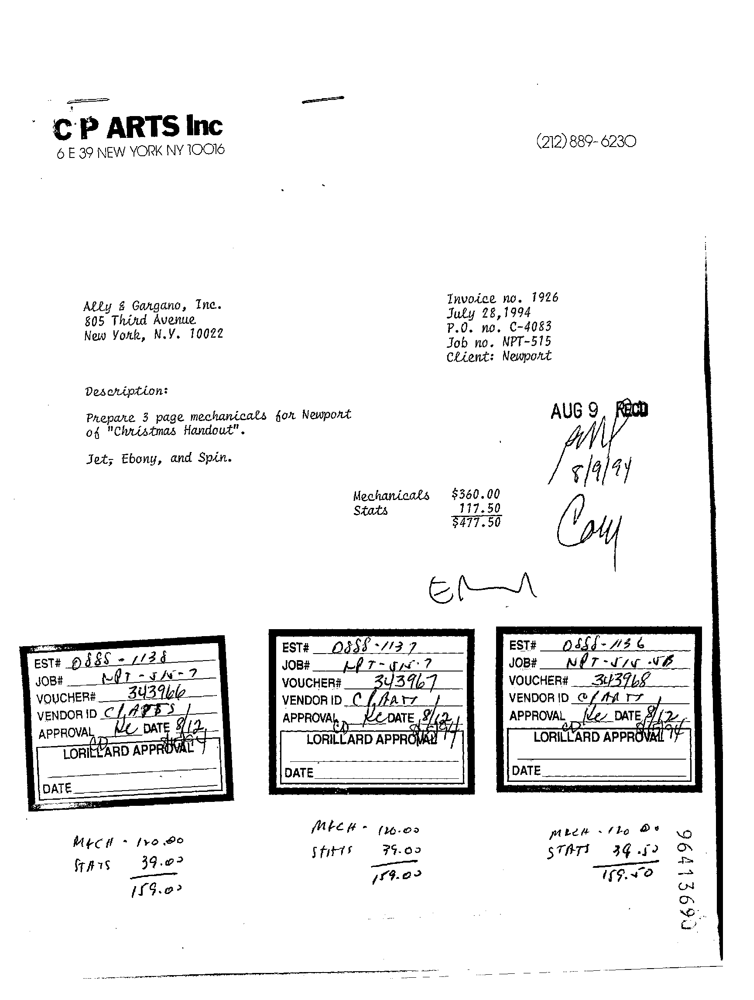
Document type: Invoice